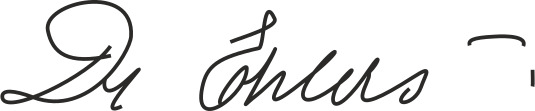
Signature of: edvard ehlers